Question: Talk about the condition:
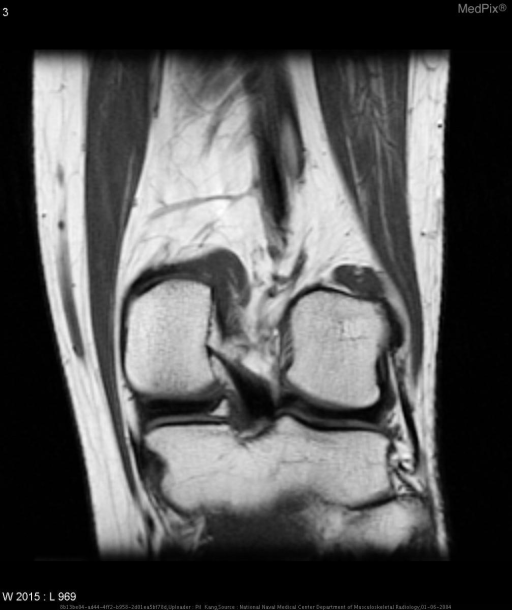
Answer: The disease is discussed as: Meniscal ossicles are a rare lesion which, on plain radiographs, can be difficult to distinguish from a loose osseous intraarticular body.  It was found in 2 out of 1,287 patients (0.15%) in one series in a single institution who underwent MR imaging of the knee.  Prior to MR imaging, fluoroscopy was used to help distinguish between the two.  Arthrotomy or arthroscopy is confirmatory, and it remains the gold standard test.

Meniscal ossicles have been shown to be more prevalent in young male patients.  They have also been associated with meniscal tears, and some believe them to be a factor in causing meniscal tears.  Clinically, patients can be asymptomatic or have symptoms similar to that of meniscal tears (pain, clicking, or locking).  At MR imaging, meniscal ossicles characteristically are located in the posterior horns of the medial menisci.  Signal characteristics are that of bone: low T1/T2 signal rim equal to that of cortical bone with marrow signal (high on T1 and T2 fast-spin echo sequences) within, which appropriately decreases in signal on fat-saturation images like marrow fat.  Pathologically, the ossicles consist of bone marrow and cancellous bone contained by cortex covered with cartilage.

Origin or etiology of meniscal ossicles in humans are unknown.  They have been found in other species such as rats and other rodents as a normal finding.  Two hypotheses exist, one considering these as a congenital/developmental entities, and the other believing that these are post-traumatic lesions.

Excision of the ossicle at arthroscopic examination is indicated for symptomatic patients.